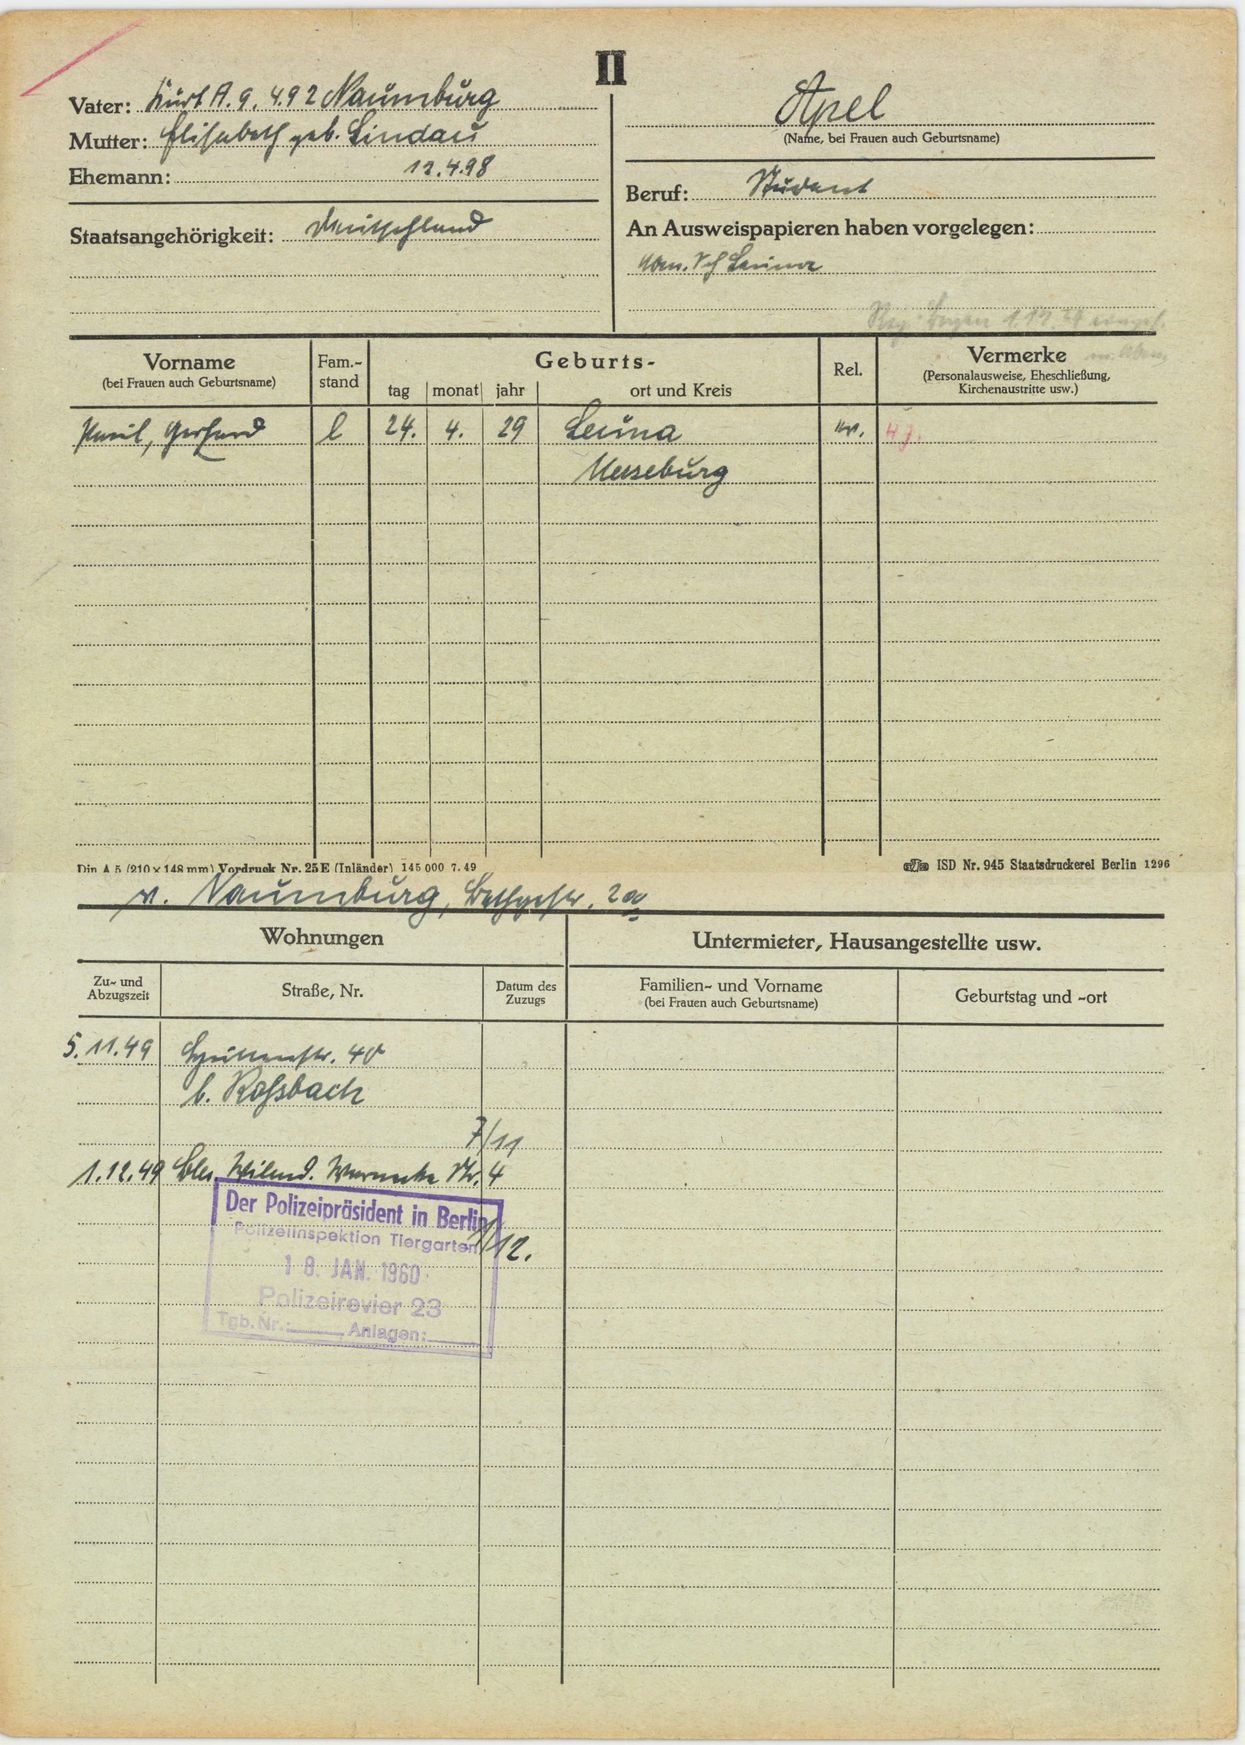
Apel